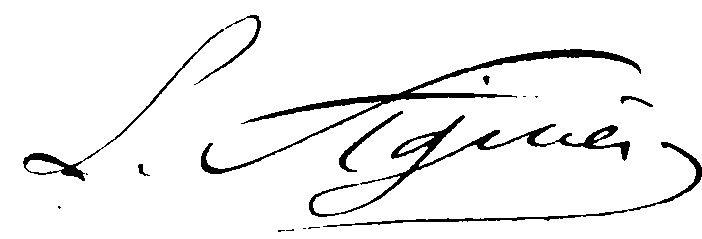
Signature of: louis figuier